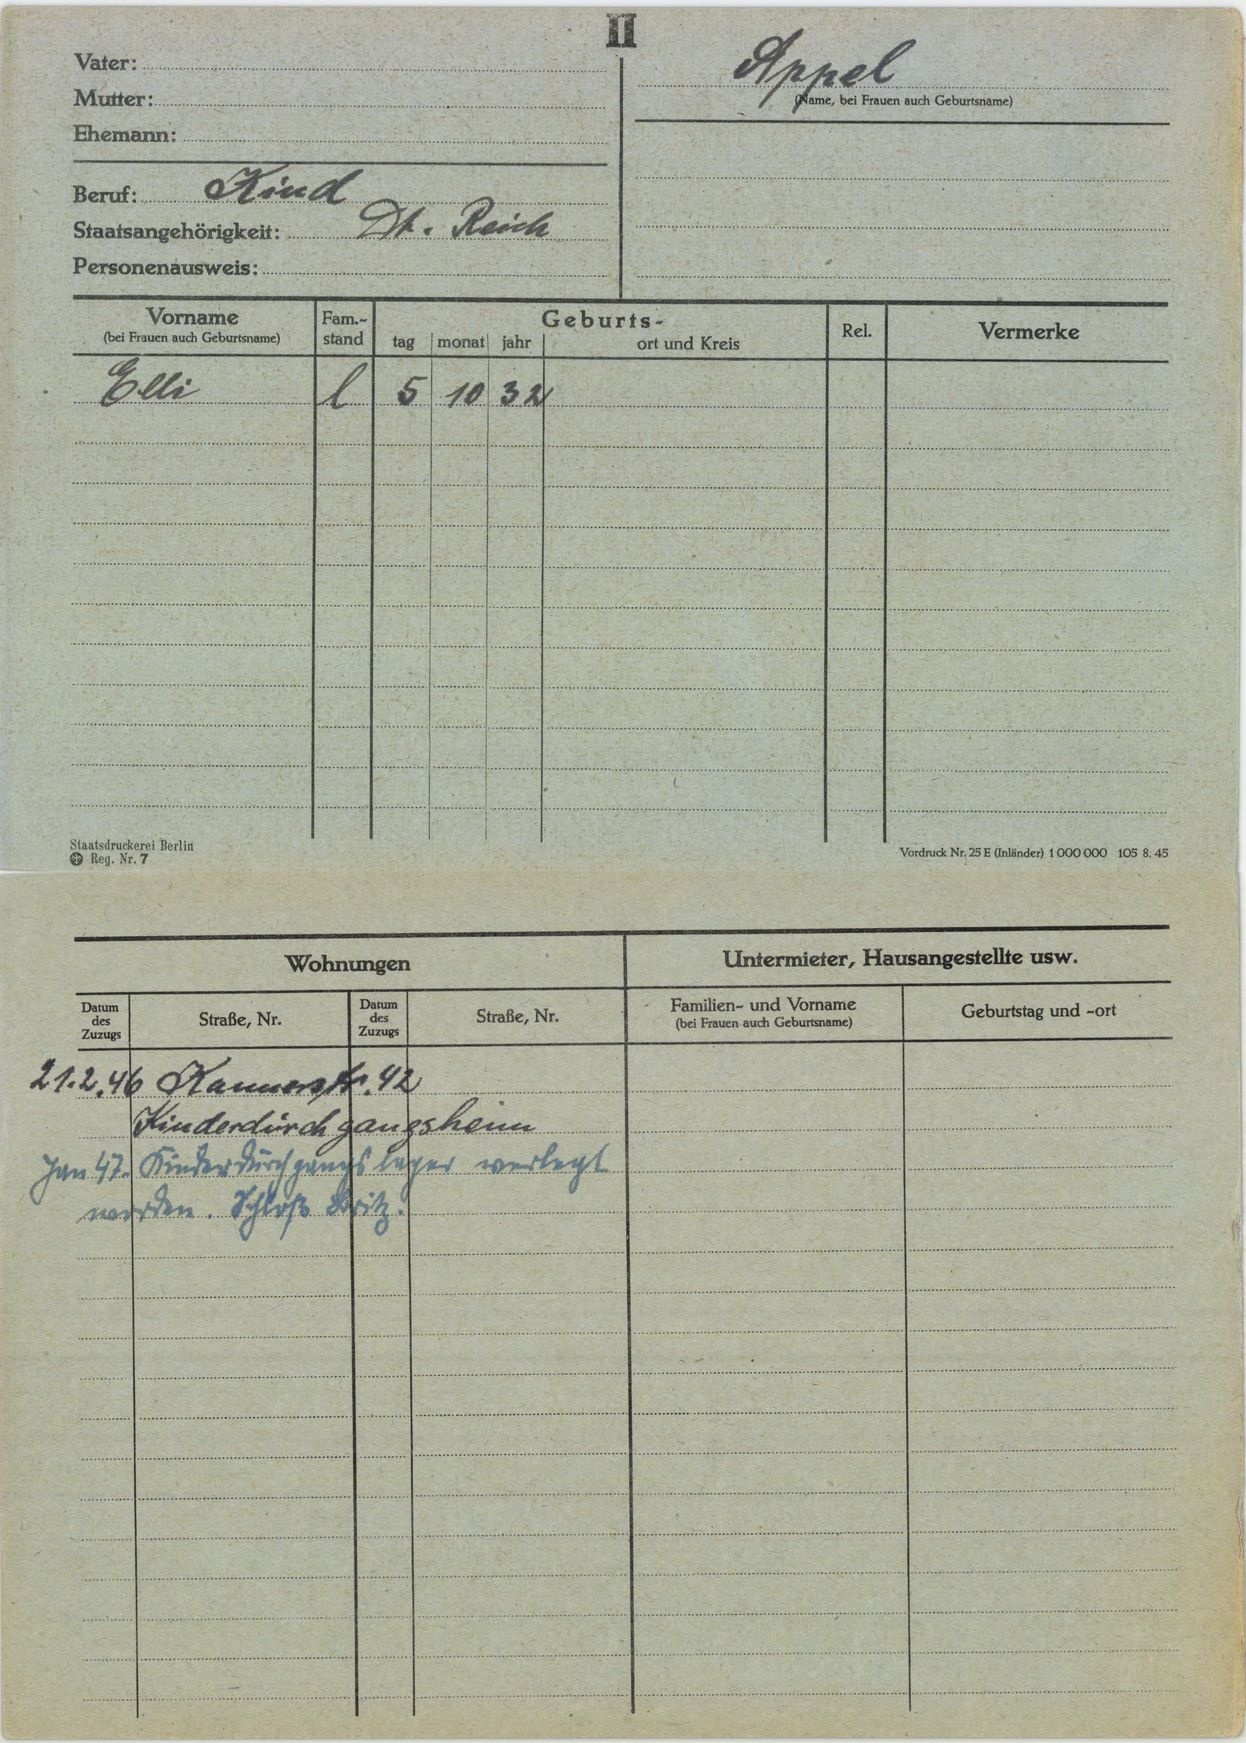
Appel